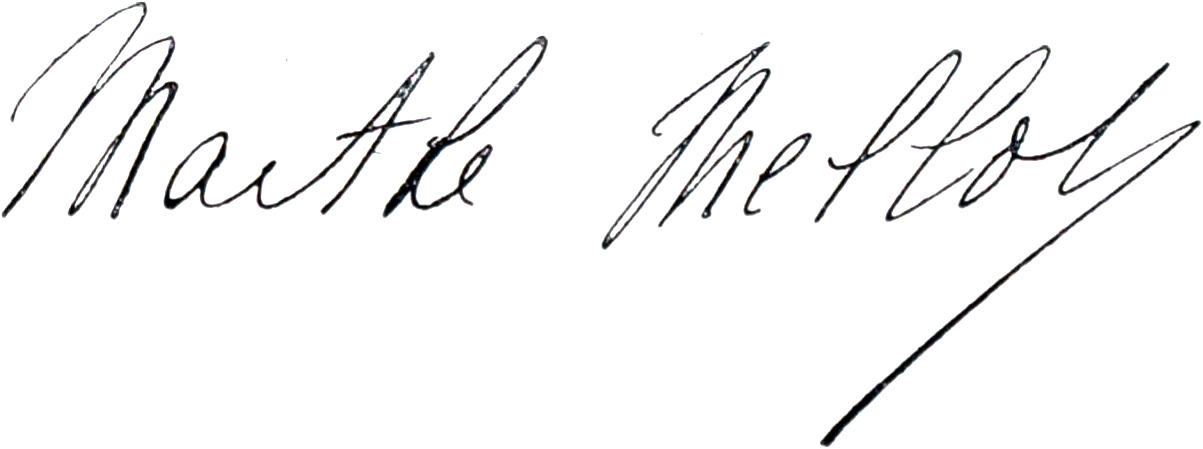
Signature of: marthe mellot